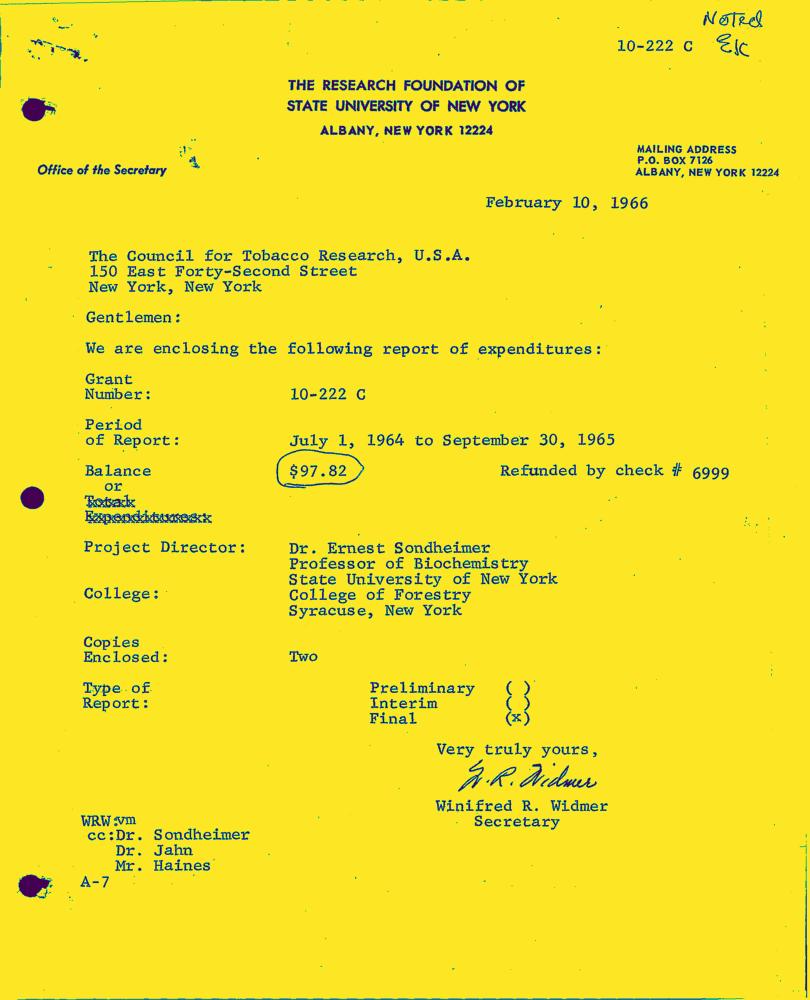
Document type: Letter-Doc